Question: What are the imaging findings?
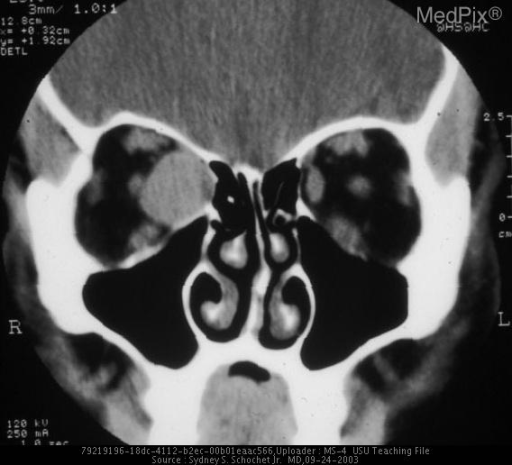
Answer: The imaging shows Fig 1. Non-contrasted axial CT showing mass involving medial aspect of right orbit.

Fig 2. Contrasted coronal CT showing mass involving medial aspect of right orbit including medial rectus muscle.

Fig 3. Histological section showing the neoplasm to be composed of lobules of uniform cells with eosinophilic granular cytoplasm and small oval vesicular to pycnotic nuclei.

Fig 4. The neoplastic cells are stained red with the periodic acid Schiff (PAS) reaction.

Fig 5. The neoplastic cells are stained by an immunoperoxidase technique for S-100. Contrasted coronal CT showing mass involving medial aspect of right orbit including medial rectus muscle..